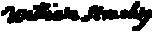
Signature of: william strachey